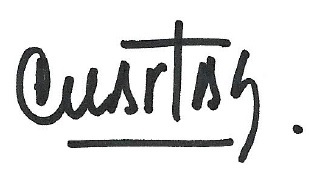
Signature of: maría fernanda cuartas